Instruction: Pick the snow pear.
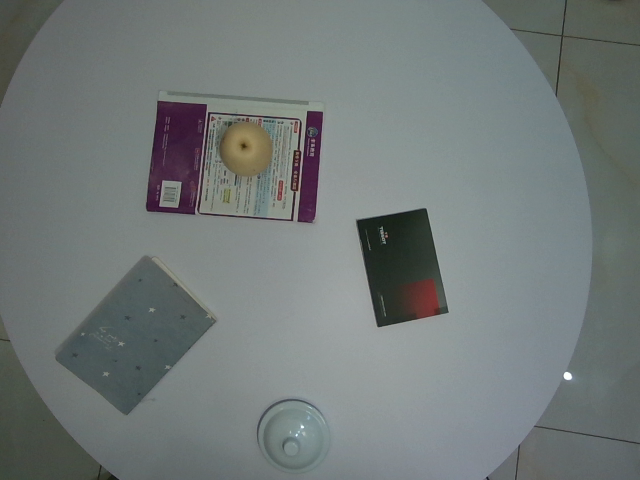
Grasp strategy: vertical